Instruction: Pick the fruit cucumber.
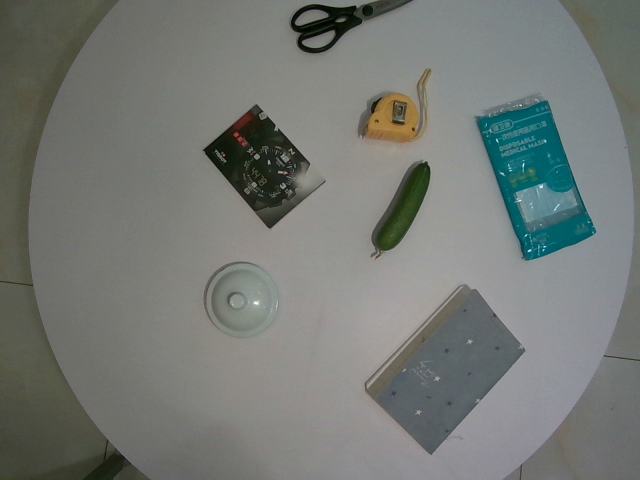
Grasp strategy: vertical